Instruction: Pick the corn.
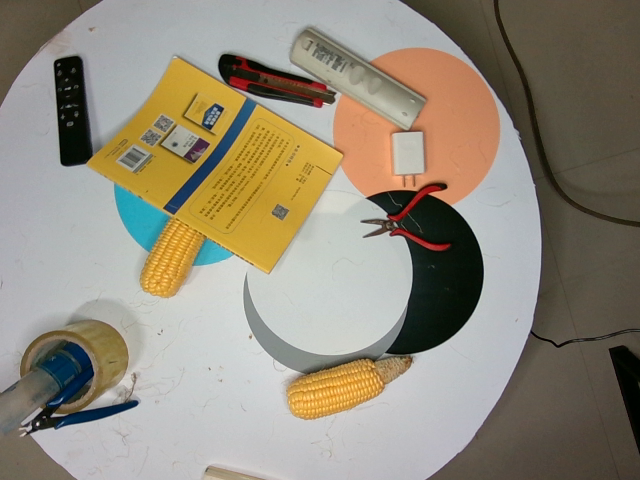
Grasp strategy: vertical